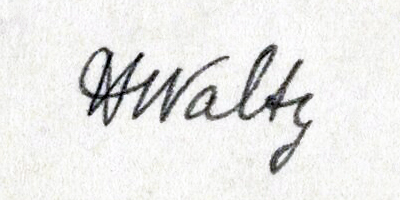
Signature of: hans e walty